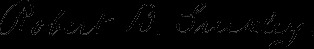
Signature of: robert bowne suckley